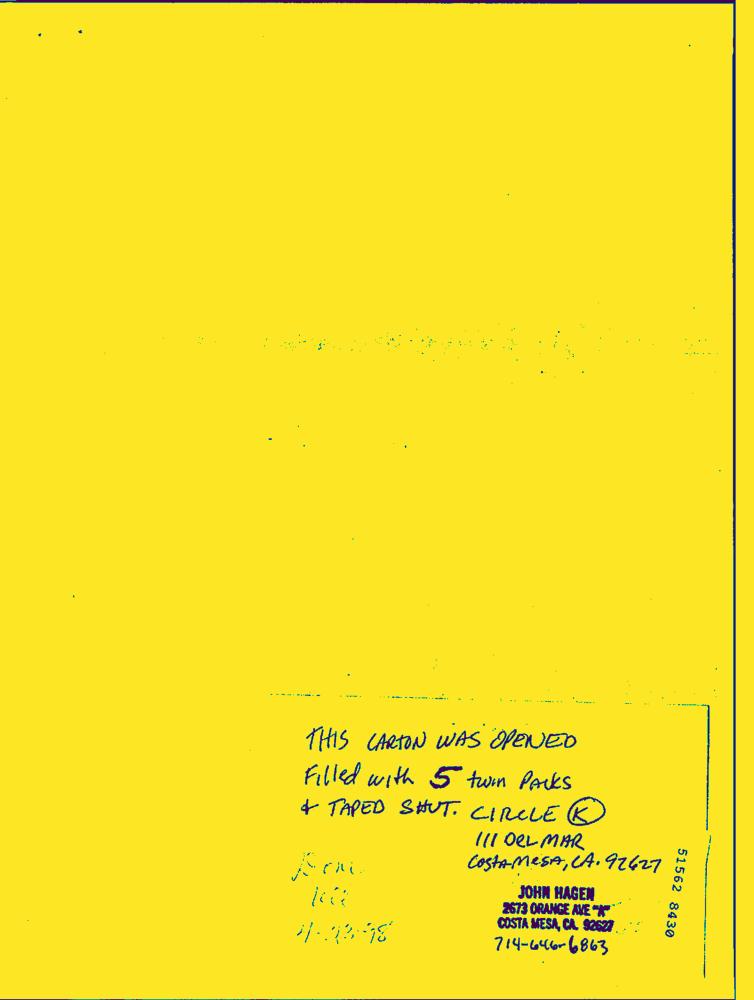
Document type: Hand-Written